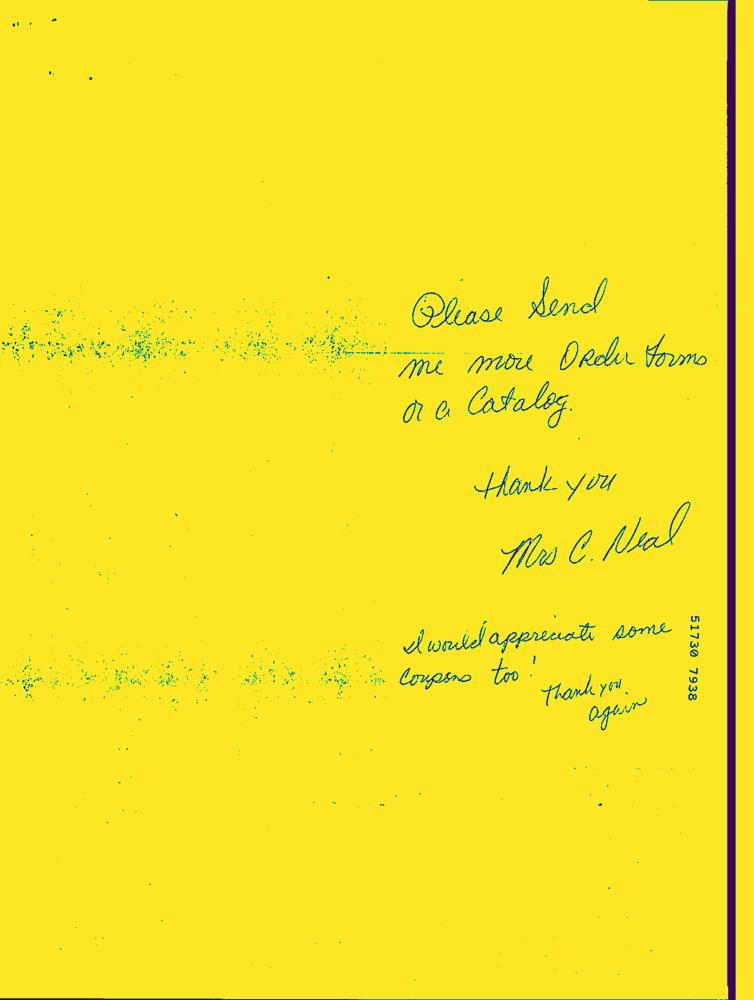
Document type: Hand-Written